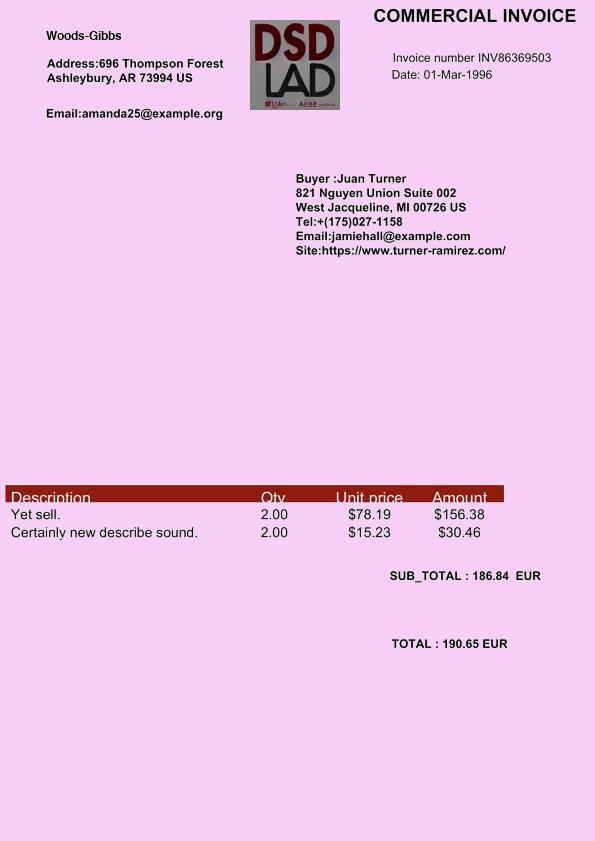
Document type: Invoice